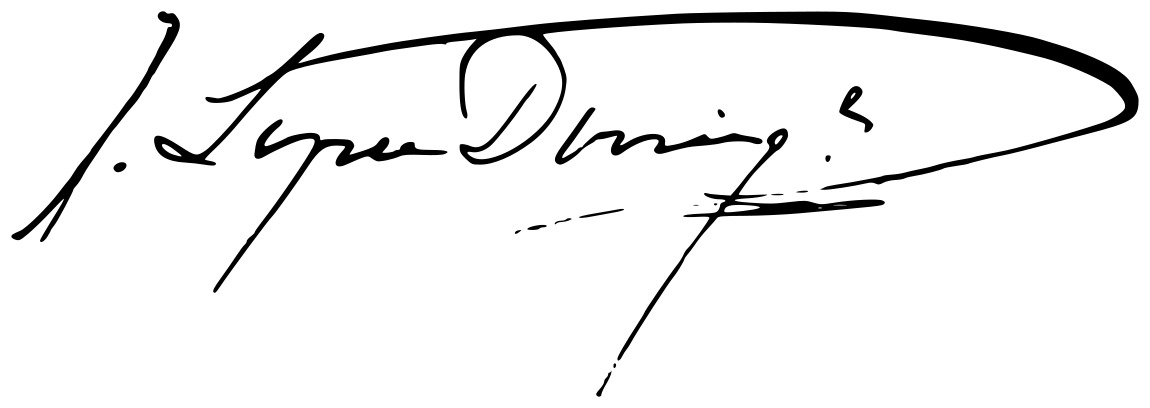
Signature of: josé lópez domínguez